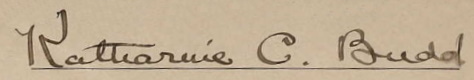
Signature of: katharine budd